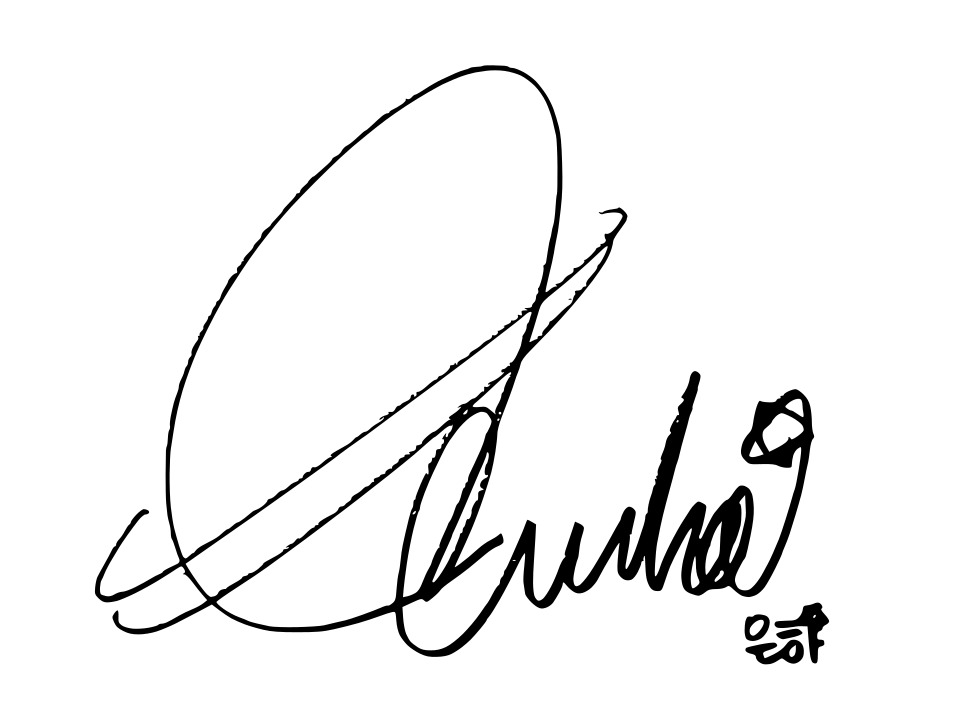
Signature of: eunha